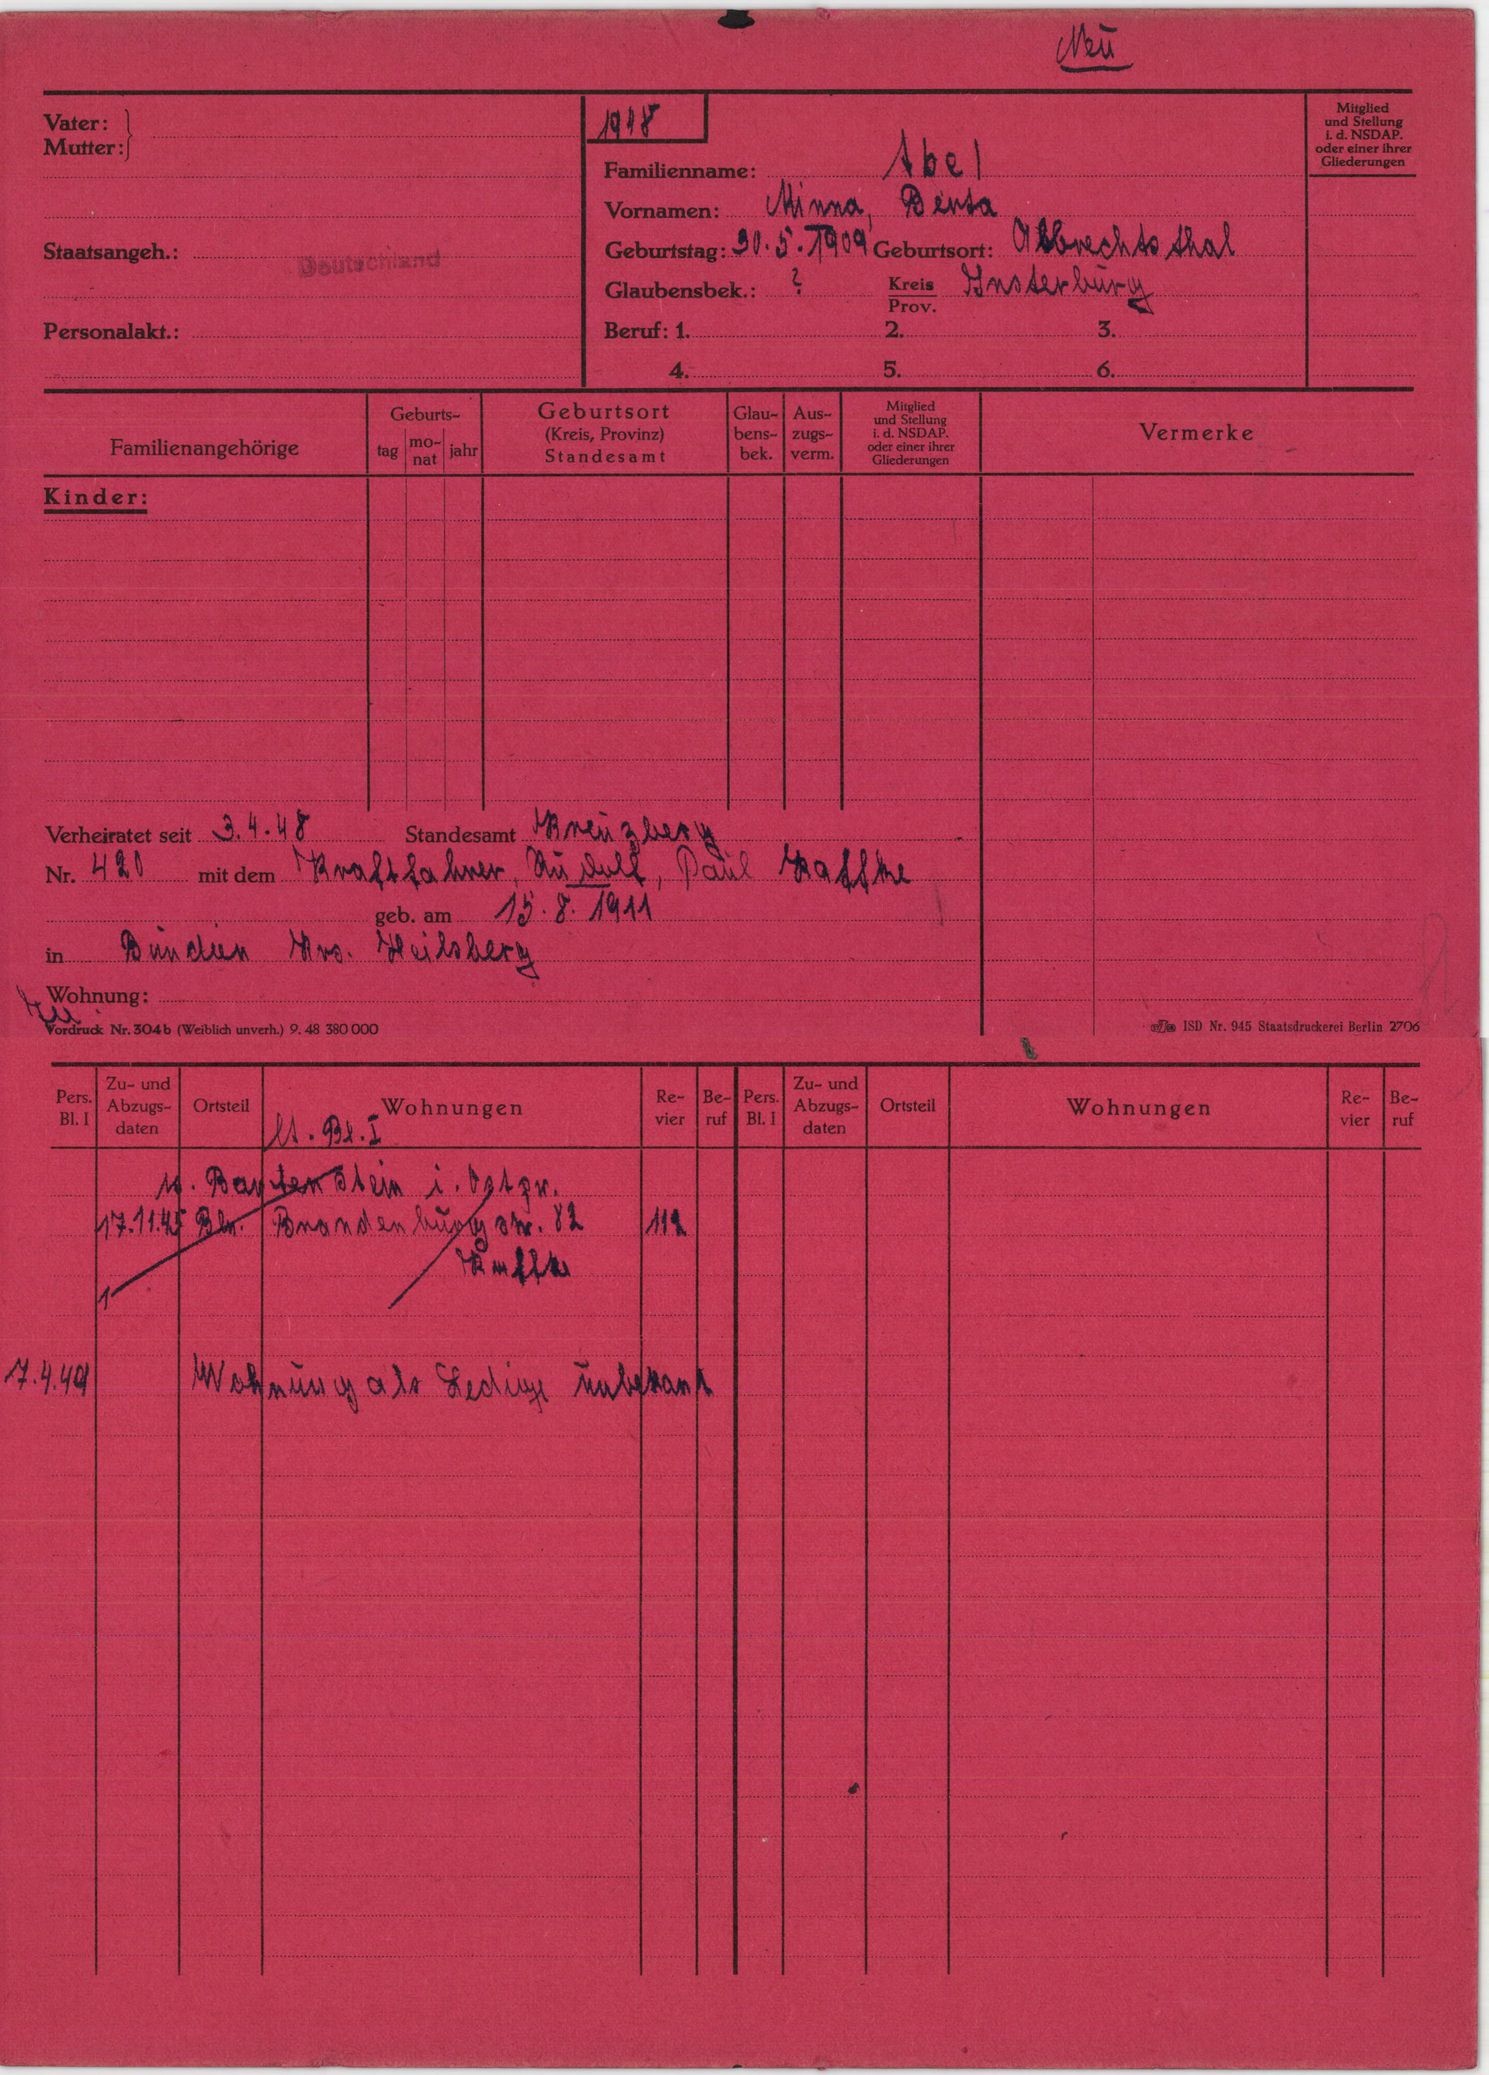
Abel